Question: Describe the condition in detail:
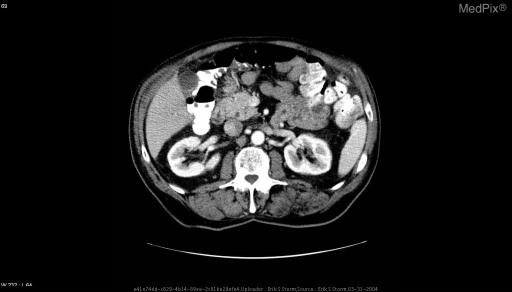
Answer: The disease is discussed as: Mucinous Csytic Neoplasm of the Pancreas; AKA-macrocystic adenoma, mucinous cystadenoma, cystadenocarcinoma.

Frequency- 10% of pancreatic cysts, 1% of pancreatic neoplasms

Mean Age- 50 years ( 20-95 ), 50% between 40-60 years old
        M:F 1:19

Pathology: Large smooth round/lobulated multiloculated cystic mass encapsulated by a layer of fibrous connective tissue

Histology: similar to biliary and ovarian mucinous tumors; cysts lined by tall columnar, mucin-producing cells subtended by a densely cellular mesenchymal stroma (reminiscent of ovarian stroma), often in papillary arrangement

Location: often in the tail (90%), body, infrequently in head

-well-demarcated thick-walled mass, mean 10-12 cm
-multi/unilocular large cyss >2 cm with thin septa <2 mm
* a tumor with <6 cysts of >2 cm in diameter is in 93-95% a mucinous cystic neoplasm
-amorphous discontinuous peripheral mural calcifications (10-15%)
-solid papillary excresences protrude into the interior of the tumor
-hypovascular mass with sparse neovascularity
-great propensity for invasion of adjacent organs
U/S: -cysts may contain low level echoes; echogenic mural calcifications if present
CT: -internal septations may not be seen without contrast enhancement; cysts with HU of water, different cysts with different HU's; enhance of cyst walls
MRI: -high T2 from mucinous component
Angio: -predominantly avascular mass, small area of blush in cyst wall and solid components, mass effect on adjacent arteries and veins by cysts
Mets: -round thick walled cystic lesions in the liver
Prognosis: -invariable transformation into cystadenocarcinoma
Rx: -complete surgical excision, 5 yr survival is 74-90%
DDx: pseudocyst, lymphangioma/hemangioma, variants of ductal adenocarcinoma, solid and cystic papillary epithelioid neoplasm, cystic islet cell tumor, cystic met, atypical serous cystadenoma, sarcoma, infection (amebiasis, echinococcus0